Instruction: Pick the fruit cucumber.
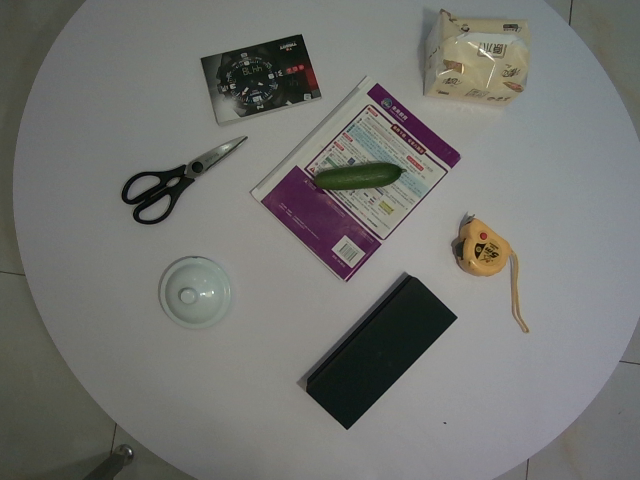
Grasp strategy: vertical